Question: What appears to be the issue?
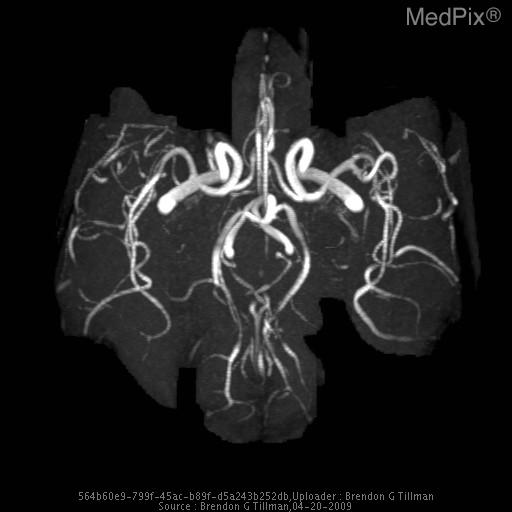
Answer: The findings suggest CT:  Axial Noncontrast CT of the Brain showed an acute SAH in the right frontal lobe brain.

Cerebral angiogram:  Lateral projection of the right cerebral angiogram demonstrated irregular variable caliber in cortical vessels in the right MCA distribution.

MRI/MRA:  Diffusion weight image, Apparent Diffusion Coefficient MRI, and T2-weighted images of brain demonstrate an acute infarct in the right mid-posterior cerebellar in the superior cerebellar vascular territory.

Axial FLAIR MRI of the brain showed multiple nonspecific small foci of increased FLAIR signal within the anterior aspects of the external capsule bilaterally.

3D time of flight MRA of the cerebral arteries demonstrated MCA cortical vessel caliber variation.. 3D reconstruction MRA of the cerebral arteries with subtle vessel caliber variation in the cortical vessels of the MCA.. The patient might have a history of 34-year-old African American G1P1 female with no significant medical history presents to the ER four days postpartum complaining of the “worst headache of her life” on the right-sided of her head..